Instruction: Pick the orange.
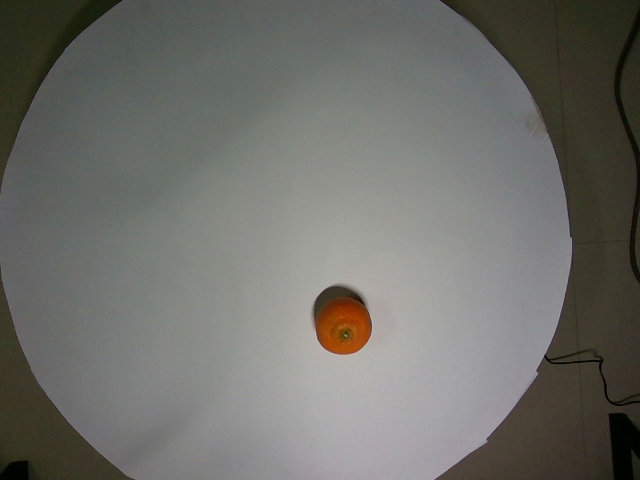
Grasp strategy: vertical